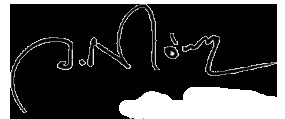
Signature of: wirode pao in